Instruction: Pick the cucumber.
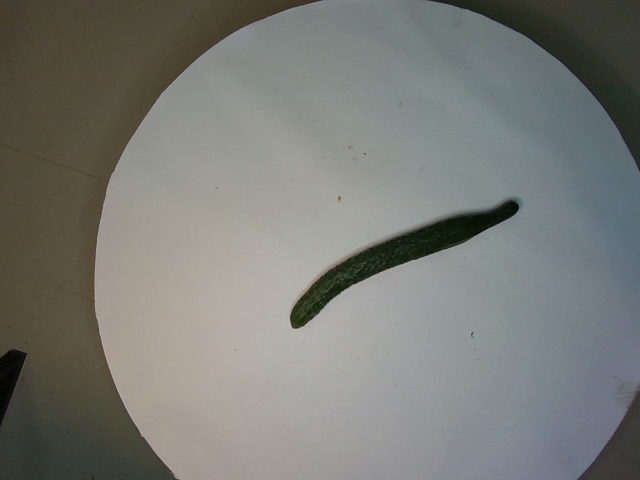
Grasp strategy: vertical